Question: What is the main concern?
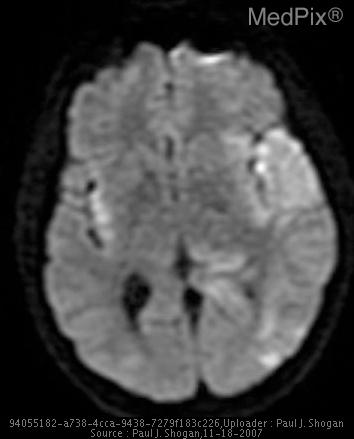
Answer: The findings suggest Non-contrast CT: Hypoattenuation in the left temporal and inferior frontal lobes.  Mild mass effect is also seen with effacement of the Sylvian cistern, and Ambient cistern.

Contrast enhanced CT:  Patchy peripheral enhancement in the bilateral temporal lobes, and insula.  There are also foci of circumscribed low density within the left insula, and evidence of subtle mass effect.

MRI:

DWI: T2 signal hyperintensity with restricted diffusion, in the left temporal lobe, and bilateral insula.

T2WI: Increased signal intensity and swelling of the gray matter of the left temporal lobe with mild mass effect, evidenced by effacement of the Ambient cistern at the left medial temporal lobe and midbrain.  Additionally, there is mild increased signal intensity of the right medial temporal lobe.  Also, there is increased signal intensity in the left greater than right insular gray matter.

Coronal T2-weighted FLAIR MR shows bilateral asymmetric involvement of the medial temporal lobes and insula.

T1WI:  Low signal intensity in the left greater than right insula secondary to surrounding edema, with no evidence of hyperintensity to suggest the presence of subacute blood products.

Post-gadolinium T1WI demonstrates patchy peripheral enhancement in the left temporal lobe, and left greater than right insula.. Axial DWI demonstrates restricted diffusion in the left temporal horn, and bilateral insula.. The patient might have a history of 21 yo male presenting with fever, new onset of aphasia, and one episode of loss of consciousness..